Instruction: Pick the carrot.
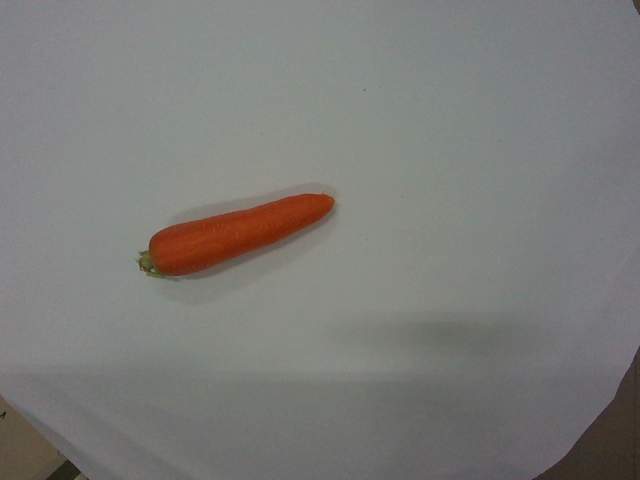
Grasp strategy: vertical